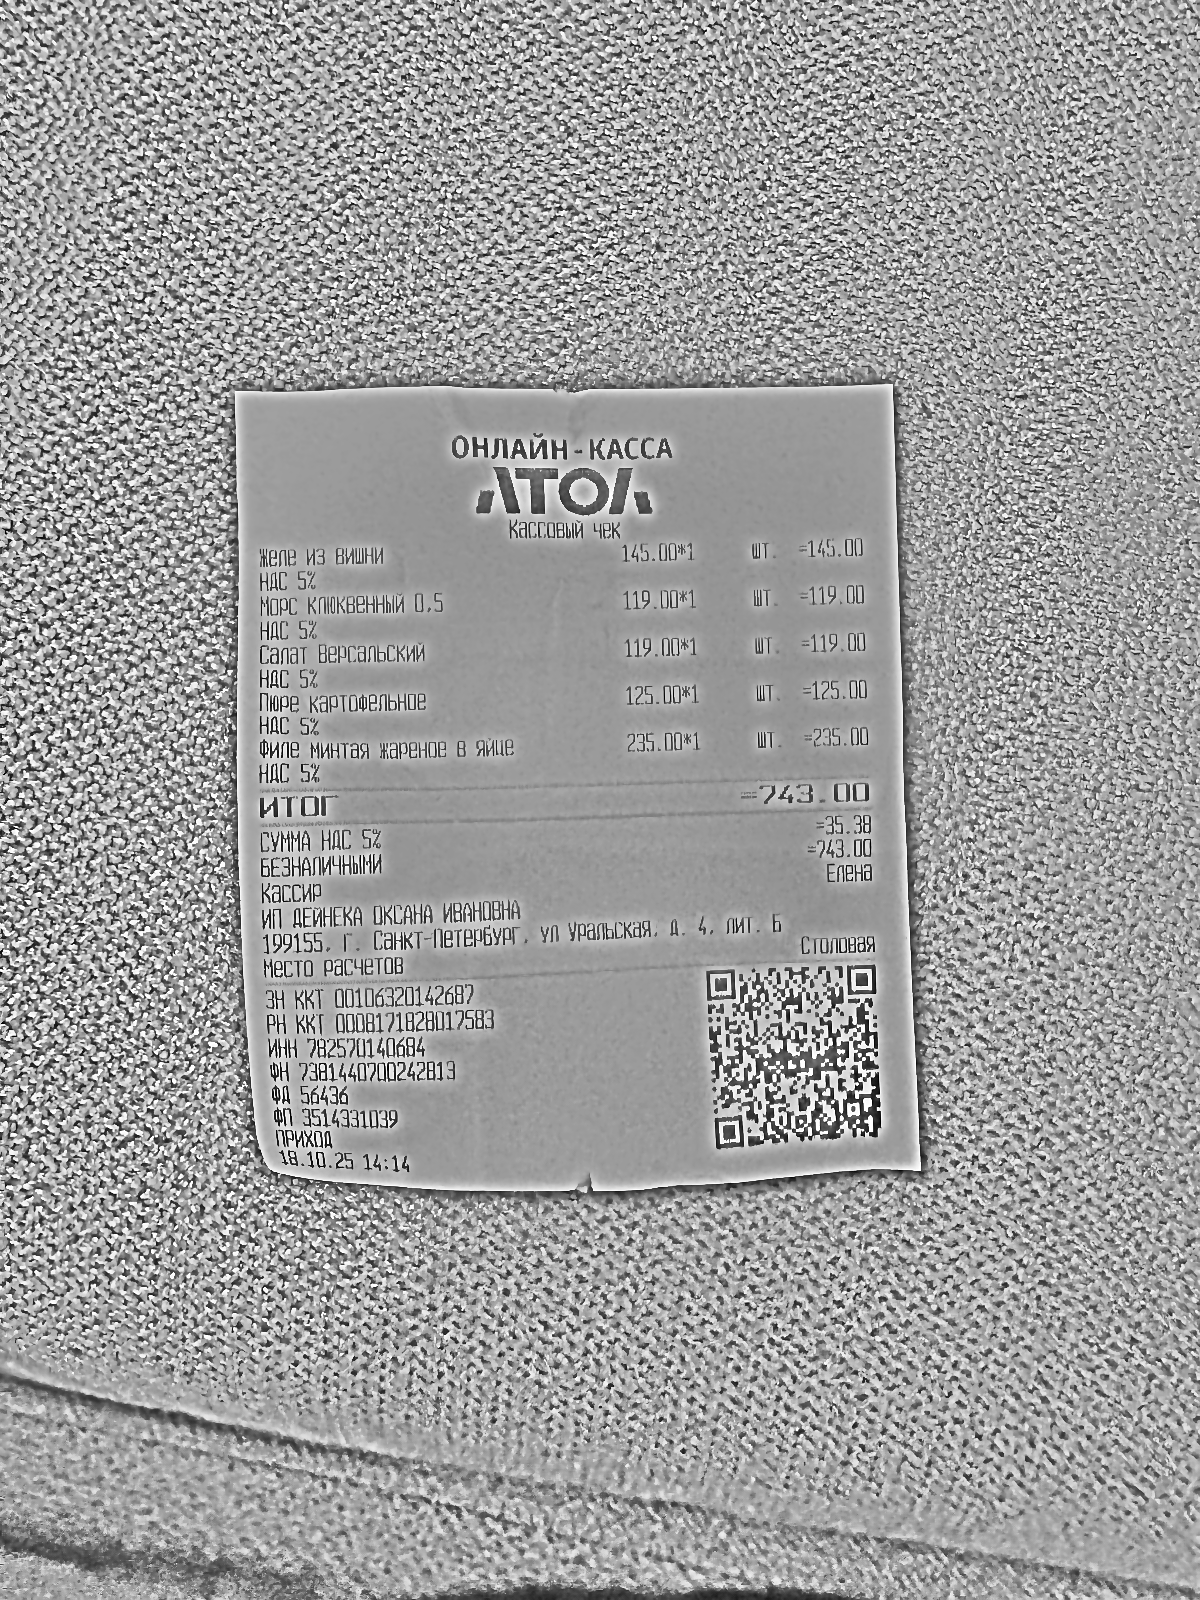
Продавец: ИП ДЕЙНЕКА ОКСАНА ИВАНОВНА
ИНН: 782570140684
Дата: 18.10.25 14:14
Товары: :Желе из вишни; Морс клюквенный 0.5; Салат версальский; Пюре картофельное; Филе минтая жареное в яйце
Количество: 1; 1; 1; 1; 1
Цена: 145.00; 119.00; 119.00; 125.00; 235.00
Сумма: 145.00; 119.00; 119.00; 125.00; 235.00
Итого: 743.00